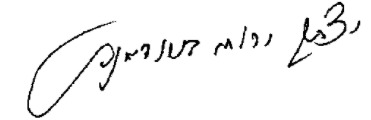
Signature of: q6585920